Question: What was observed in the imaging?
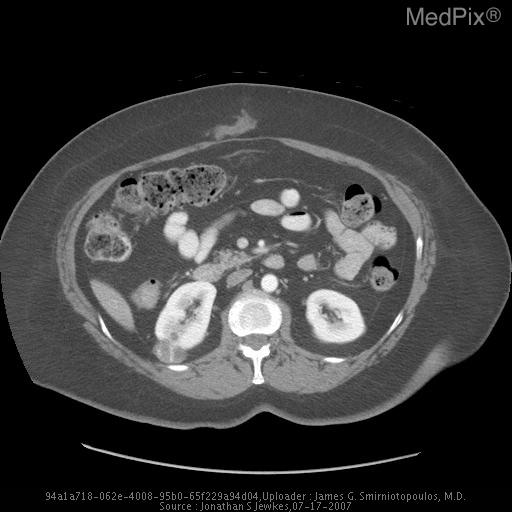
Answer: The imaging shows CT scan with contrast showed an incidental finding of a complex renal cyst.  This was evaluated as a Bosniak Class 3 renal cyst. Right renal complex cyst.